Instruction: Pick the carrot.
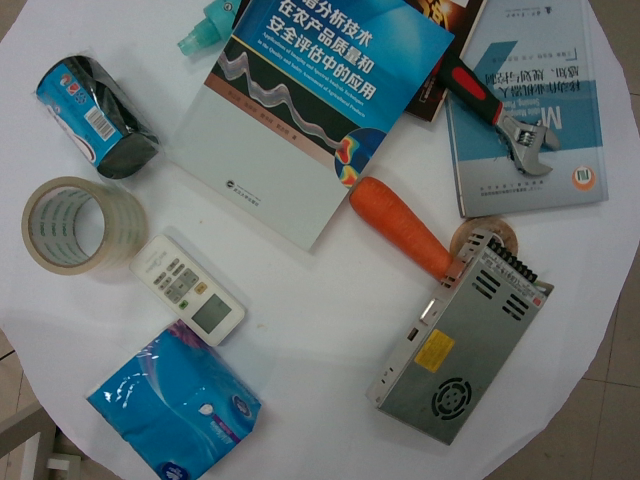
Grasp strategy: vertical